Question: What appears to be the issue?
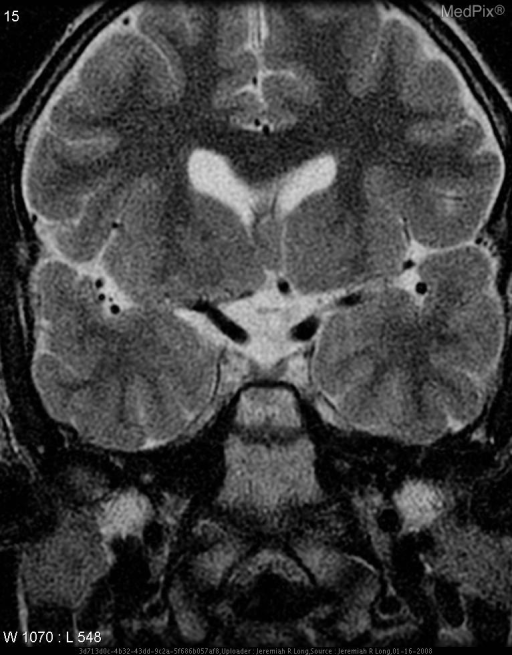
Answer: The findings suggest An axial T2 image through the mid brain demonstrates absence of the septum pellucidum.  Coronal T2 images also demonstrate absence of the septum pellucidum as well as hypoplasia of the optic tracts, chiasm and optic nerves. No other abnormalities were present.. Axial T2 image through the mid brain demonstrates absence of the septum pellucidum. Coronal T2 images again demonstrate absence of the septum pellucidum as well as hypoplasia of the optic tracts, chiasm and nerves.. The patient might have a history of 10 year-old male with a known dignosis of septo-optic dysplasia..